Question: What might the diagnosis be?
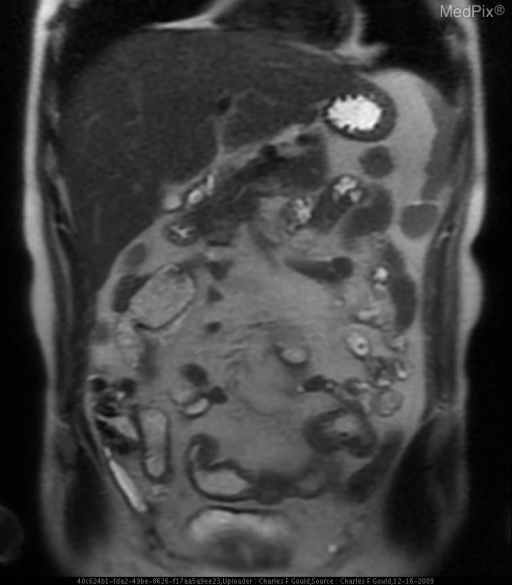
Answer: The possible diagnosis includes 	Ulcerative colitis (“Backwash ileitis”)
	Infection
	Ischemia
	Radiation enteritis
	Metastases / lymphoma.